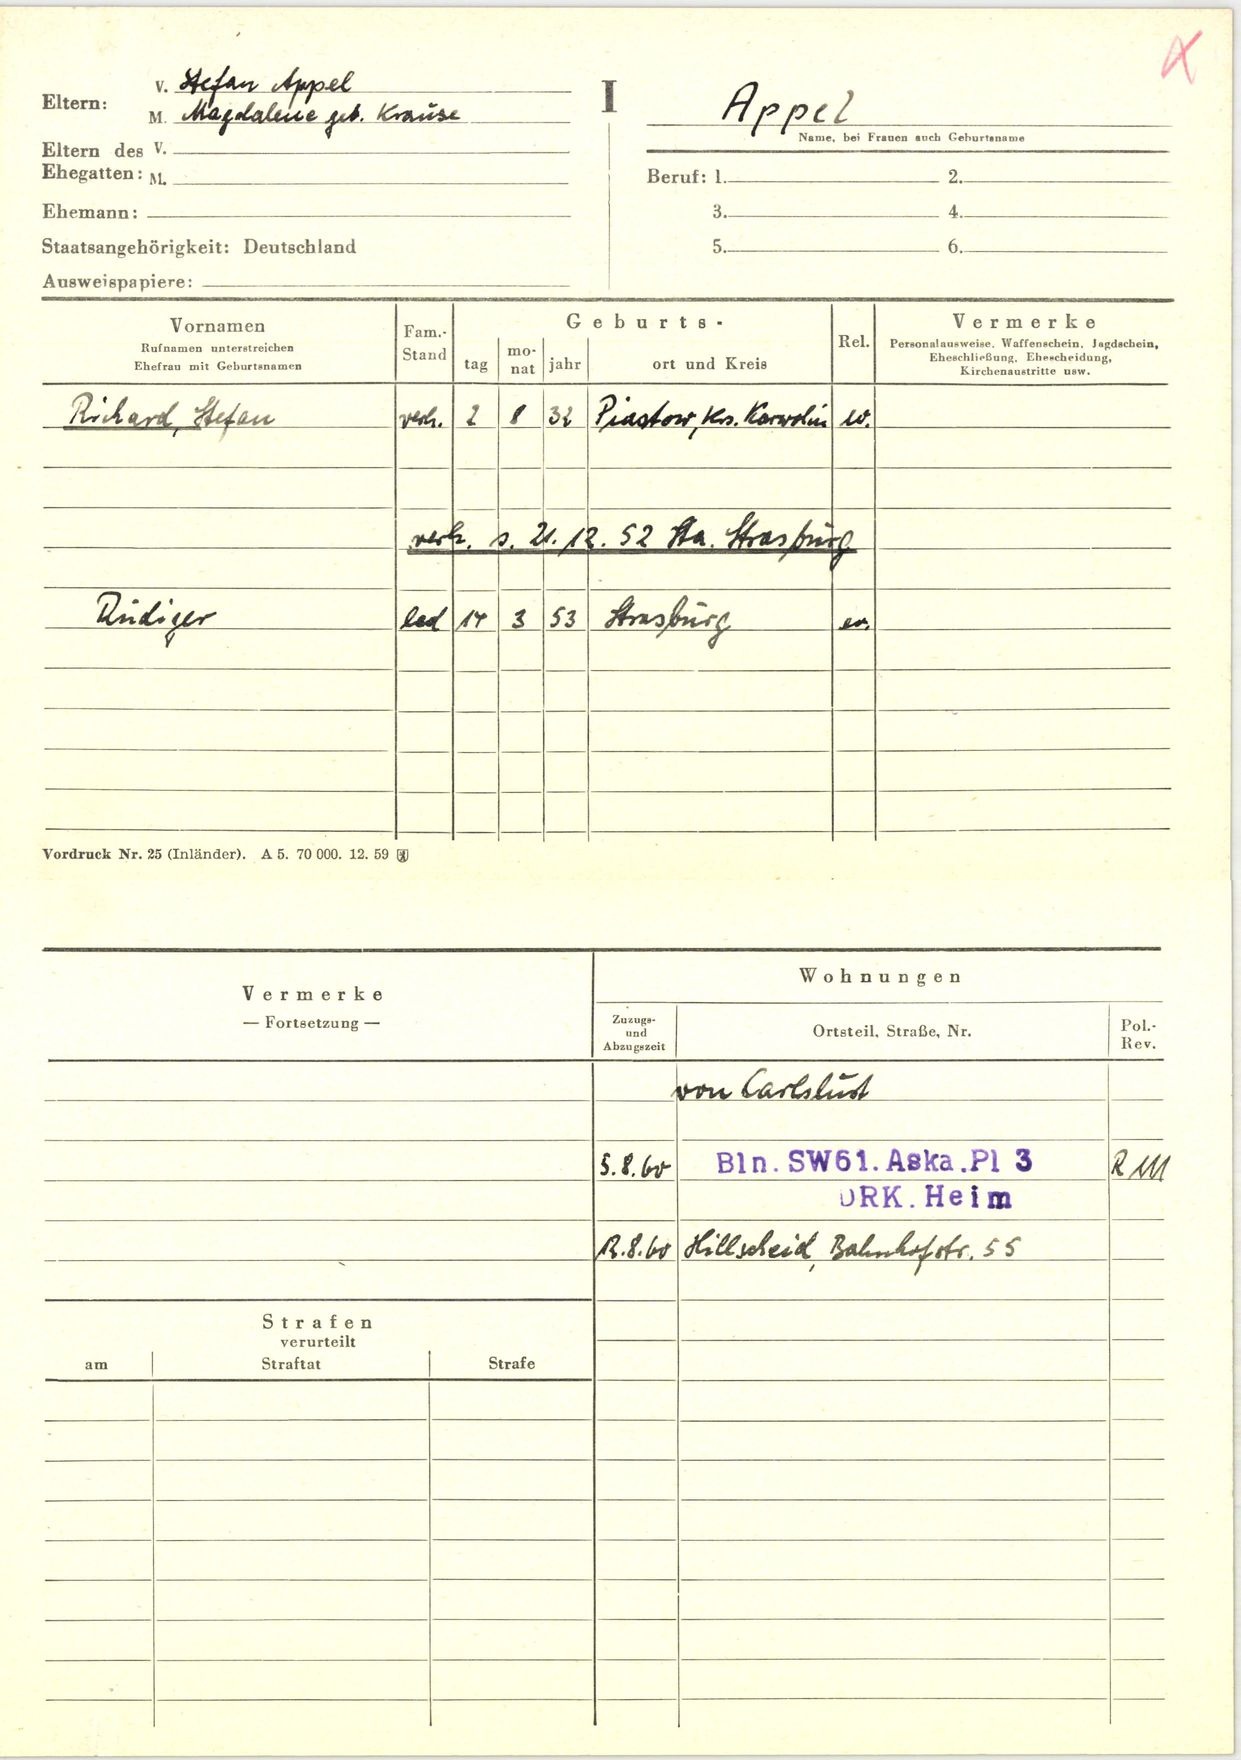
Appel